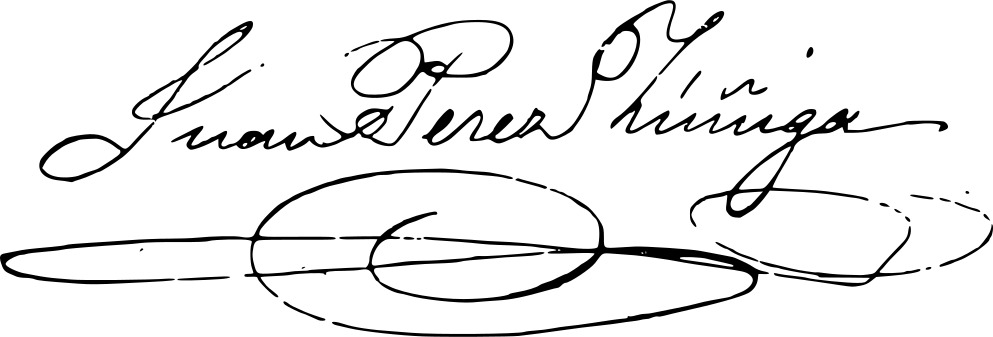
Signature of: juan pérez zúñiga